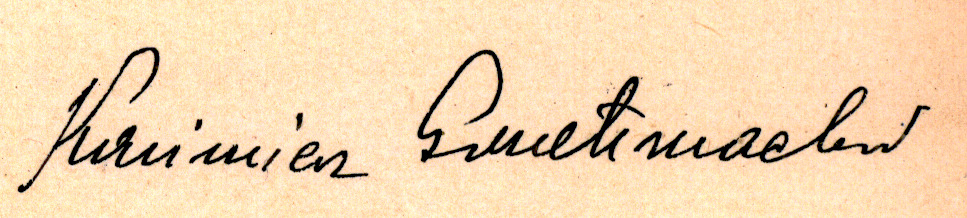
Signature of: kazimierz gruetzmacher